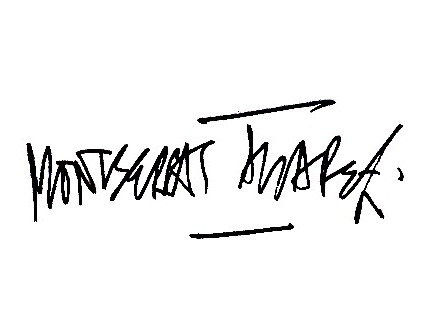
Signature of: montserrat álvarez